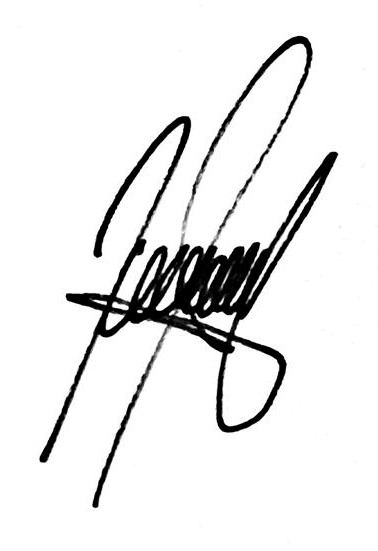
Signature of: yair ademar domínguez vázquez